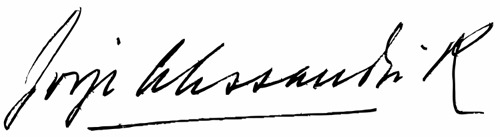
Signature of: jorge alessandri